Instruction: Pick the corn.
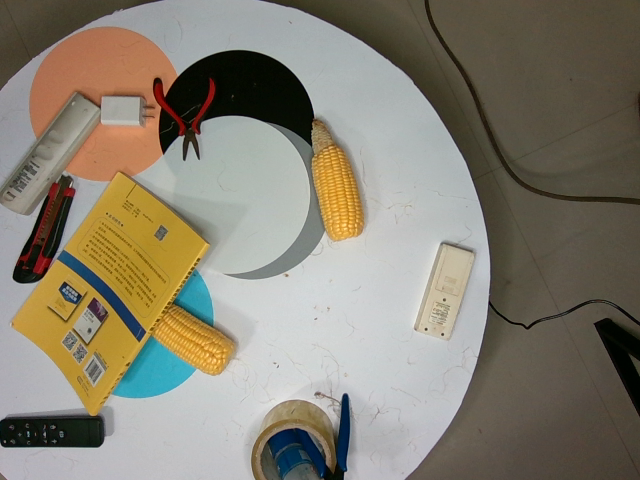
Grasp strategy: vertical